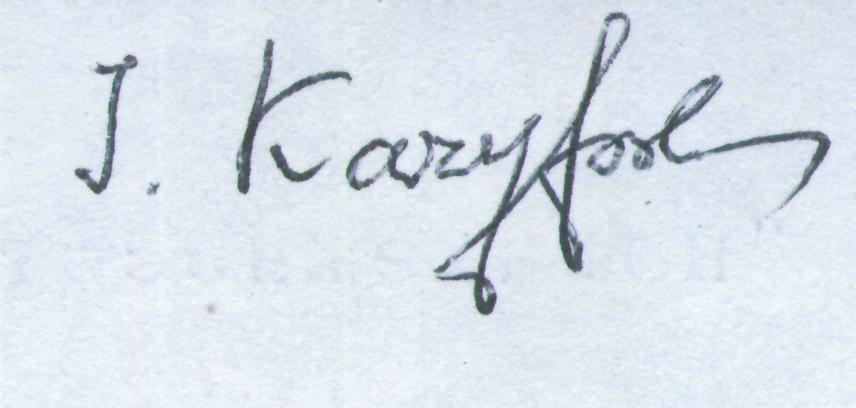
Signature of: igor kaczurowskyj